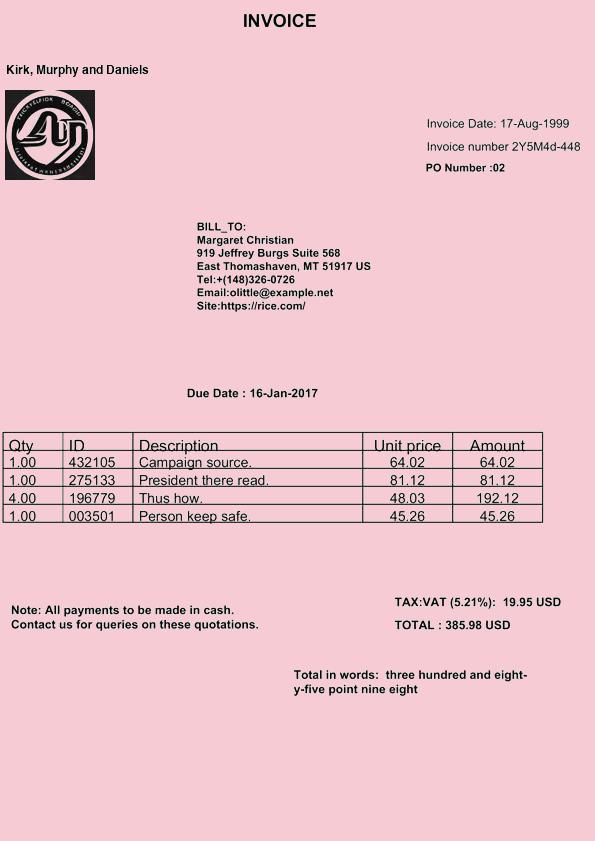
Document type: Invoice